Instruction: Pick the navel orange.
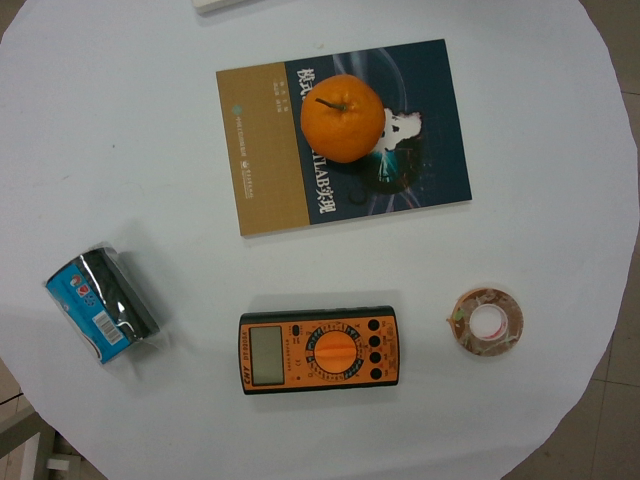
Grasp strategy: vertical